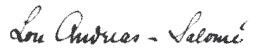
Signature of: lou andreas salomé